Question: Explain the disease:
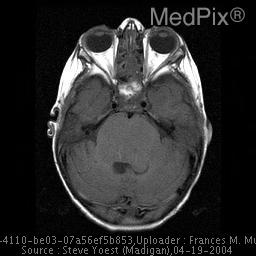
Answer: The disease is discussed as: Brain stem neoplasms are uncommon, accounting for 10-15% of CNS tumors in children, with a peak age at presentation of less than 14  years.   Most are gliomas, including slow-growing fibrillary or pilocytic  astrocytoma,  malignant  astrocytoma,  and glioblastoma multiforme.    These tumors may initially infiltrate the brain stem pathways without tissue destruction, and few deficits  may  be  present,  in spite  of  extensive  disease at the time of diagnosis.  Presenting complaints include cranial nerve deficits, disturbances of motor or sensory  pathways,  ataxia,  abnormal eye movements, somnolence, or hyperactivity.  Hydrocephalus is characteristically a late finding, with the exception of those tumors arising in  immediate  proximity to the aqueduct.

On  CT,  these  tumors infiltrate and enlarge the brain stem and secondarily displace the fourth ventricle.  They commonly are hypodense but occasionally are of increased density compared to normal brain as seen on Film .3 in a different child.   Calcification  and cyst   formation  are  infrequent  (12%),  and  approximately  half demonstrate enhancement after contrast (Film .4).    When  present, enhancement  patterns  are variable, with diffuse, nodular, or ring enhancement seen.  A small number of these tumors  may  demonstrate exophytic  growth  into  the posterior fossa cisterns, particularly the cerebellopontine angle cistern.  These tumors tend  to  enhance with contrast administration.

Because  of Hounsfield artifact in the posterior fossa, a small percentage of brain stem gliomas will be overlooked  on  initial  CT scans.    The  superior imaging capability of MRI for brain stem and posterior fossa pathology allows recognition  and  characterization of  lesions  that  are poorly delineated by CT, such as isodense or nonenhancing tumors.

Brain stem gliomas, particularly those arising in the pons, have a  relentlessly progressive course with little improvement in spite of radiation therapy.  A subgroup of brain stem glioma consisting of localized small masses at the cervicomedullary junction have a more benign course and may potentially benefit from surgical resection. Attempts  at  surgical resection otherwise have not proven beneficial.  Differential diagnosis includes  non- neoplastic  diseases  of the  brain stem such as demyelinating diseases (multiple sclerosis), encephalitis, and  infarction.    Exophytic  and  enhancing  masses occasionally mimic medulloblastoma or ependymoma.